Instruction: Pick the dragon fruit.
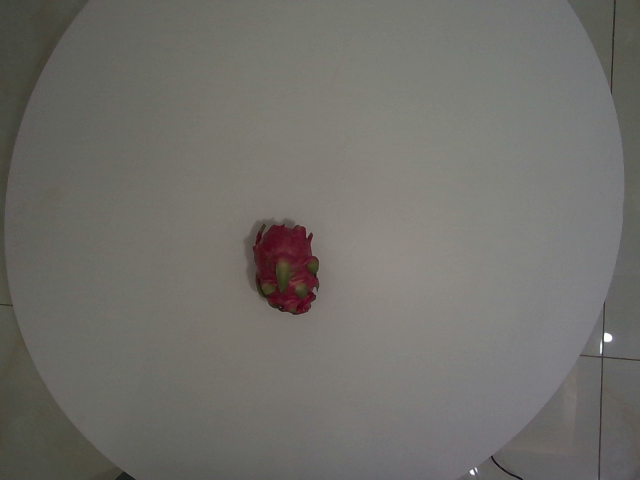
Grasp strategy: vertical